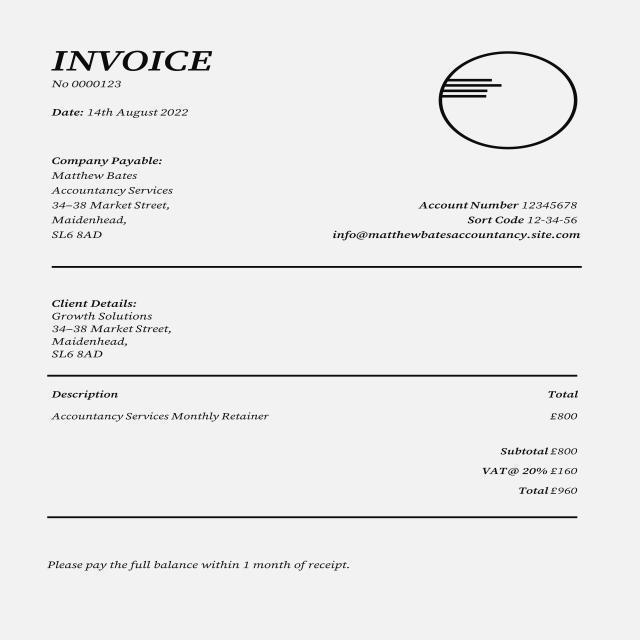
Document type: Invoice